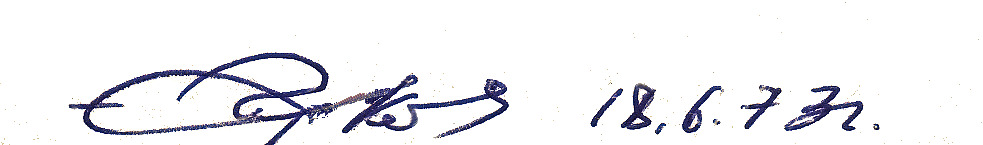
Signature of: oleg gudkov